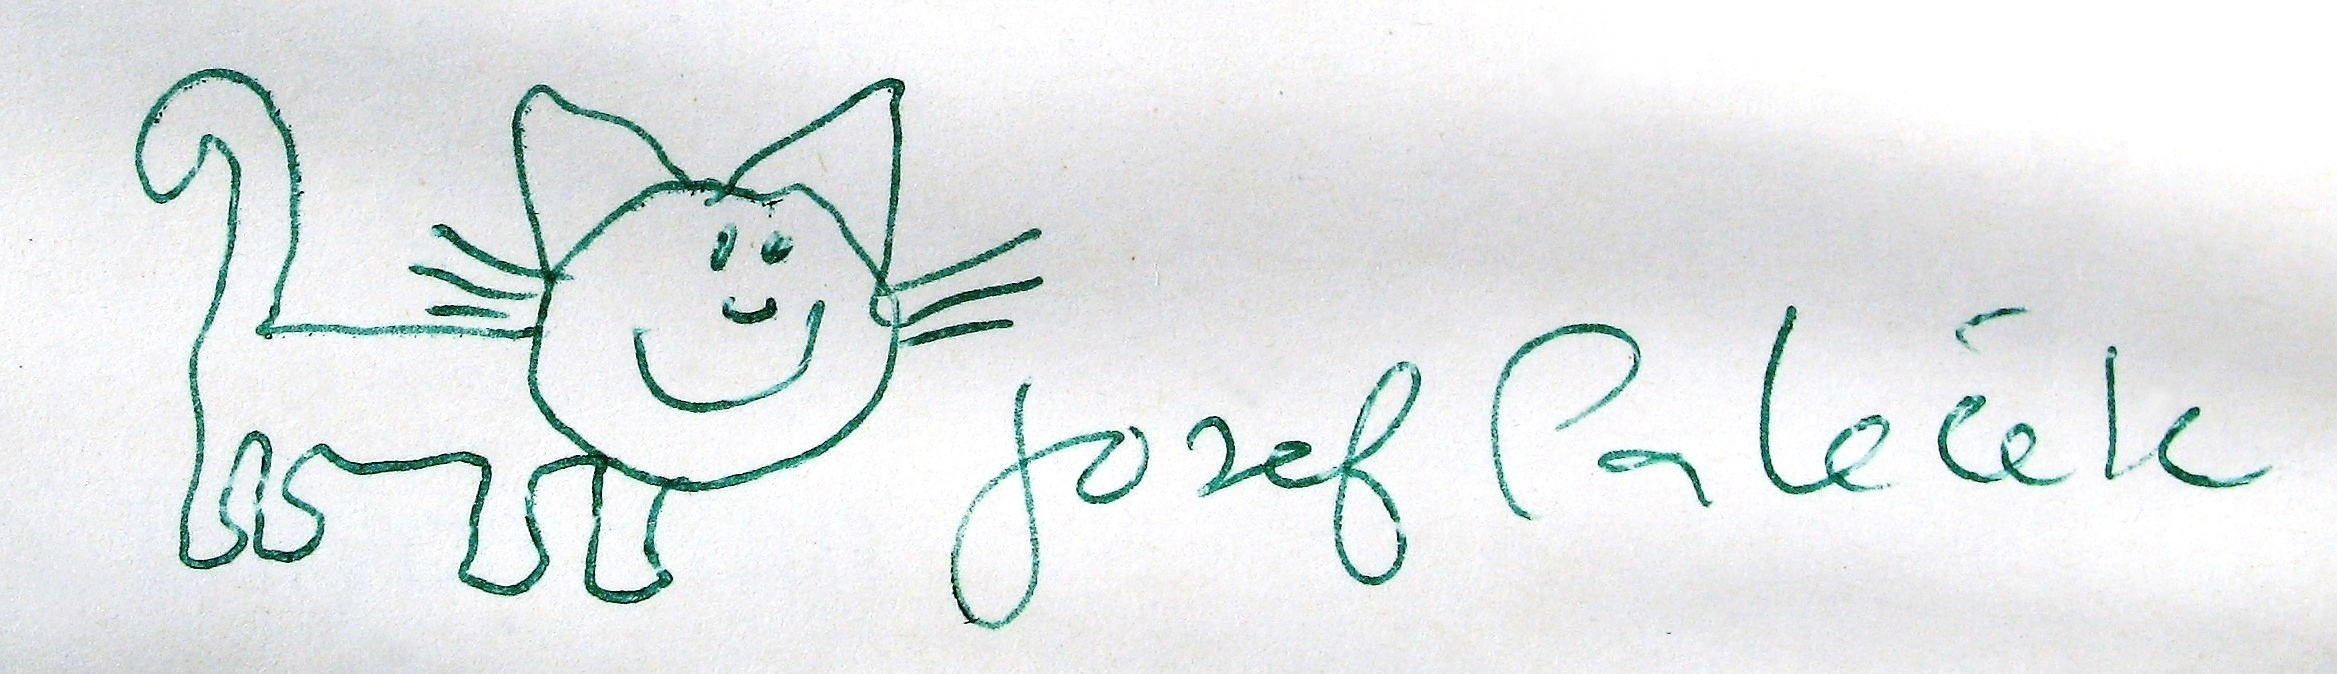
Signature of: josef paleček